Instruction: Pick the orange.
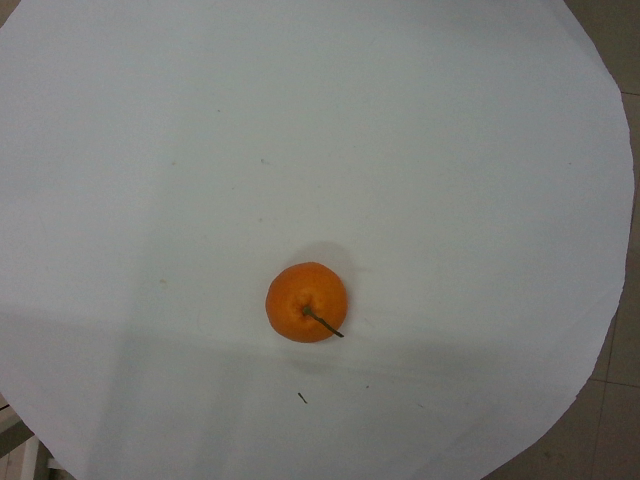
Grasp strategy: vertical